Question: How does the patient history play a role?
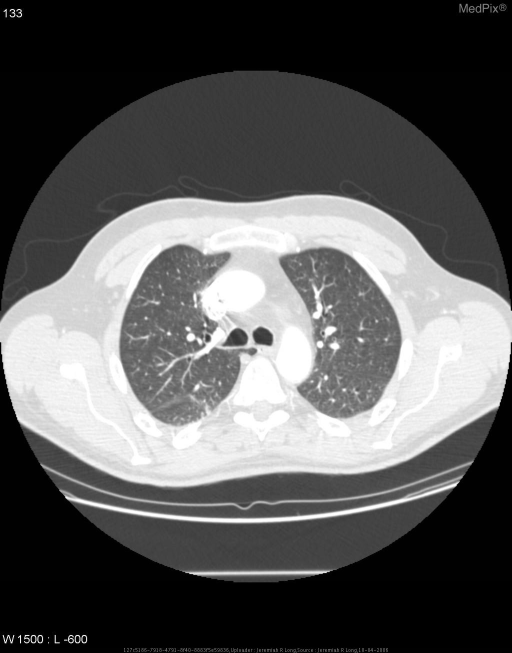
Answer: The patient's history of 45 year old male with recent diagnosis of gastric carcinoma undergoing staging CT. is key in understanding the case.